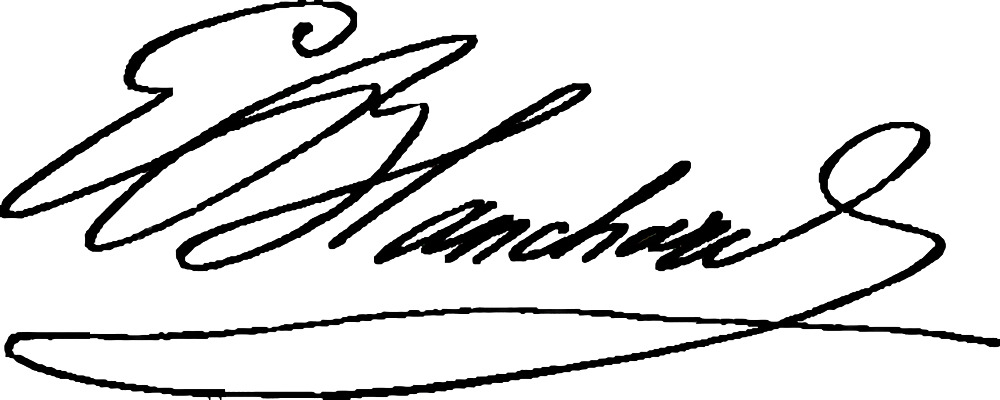
Signature of: émile blanchard